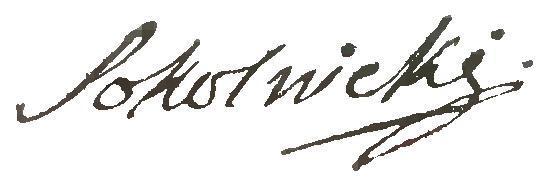
Signature of: michał sokolnicki